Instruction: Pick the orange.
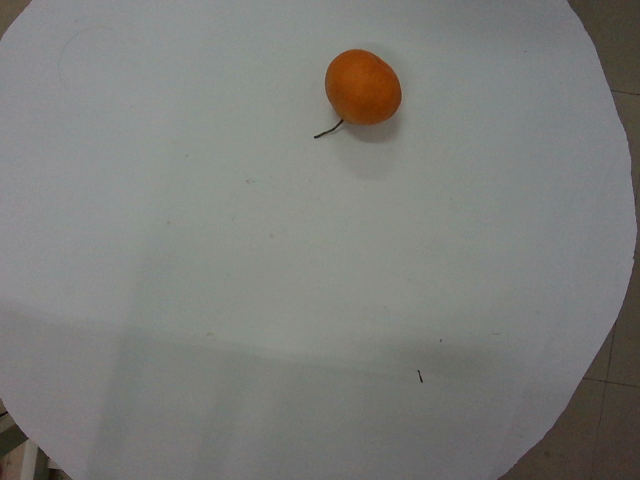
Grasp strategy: vertical